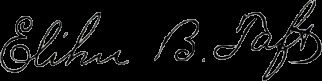
Signature of: elihu barber taft